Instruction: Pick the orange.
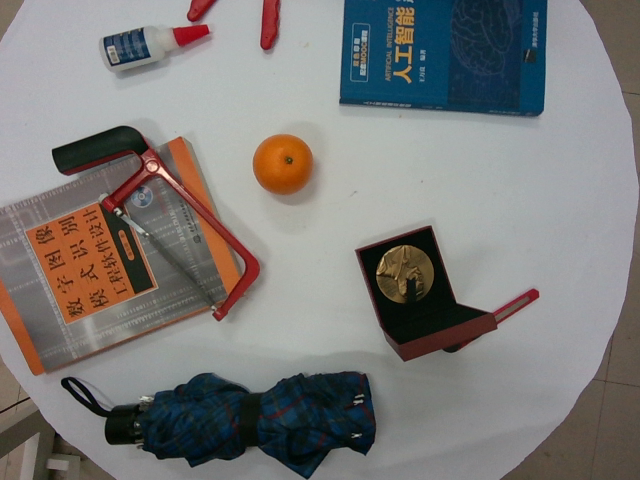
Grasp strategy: vertical